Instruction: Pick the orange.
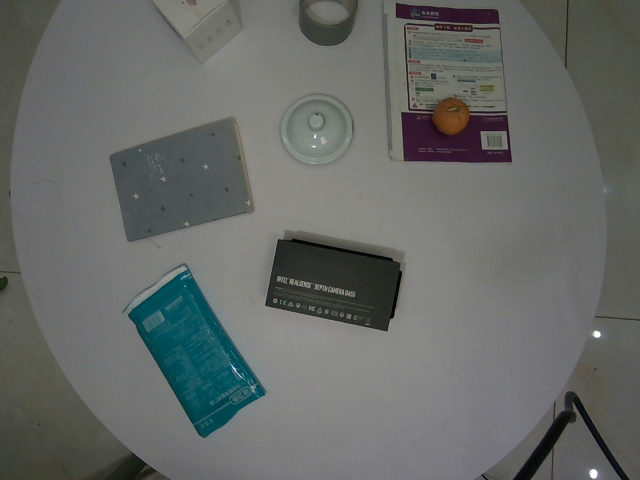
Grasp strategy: vertical